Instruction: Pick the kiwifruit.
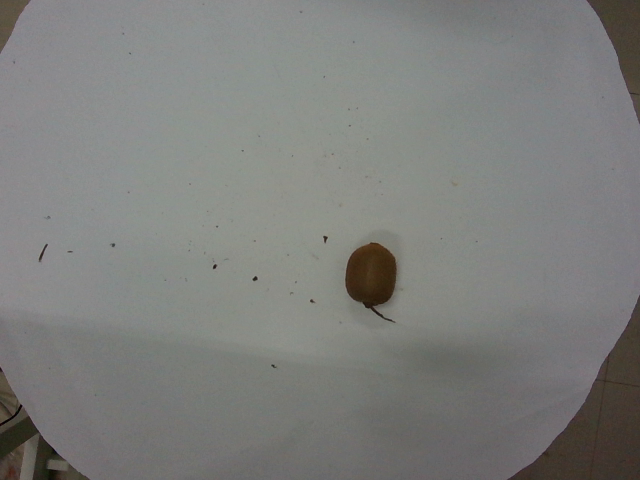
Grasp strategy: vertical